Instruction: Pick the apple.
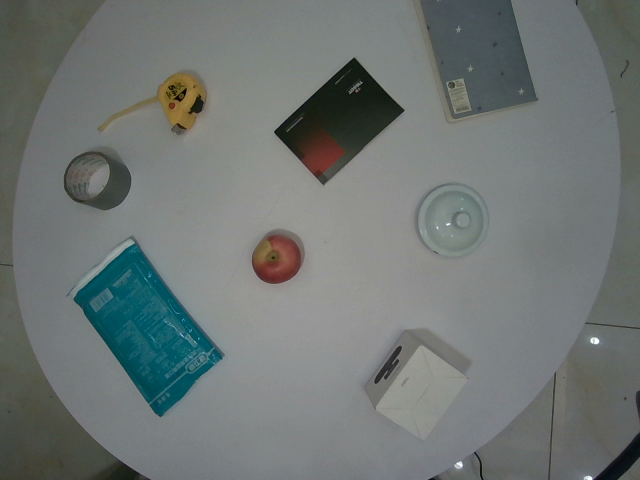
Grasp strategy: vertical